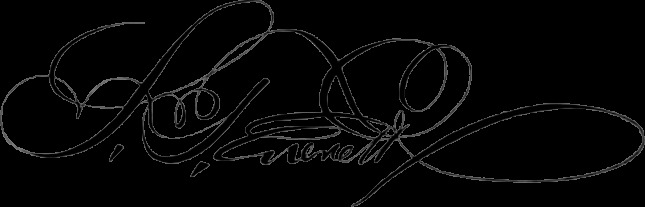
Signature of: sylvester t everett